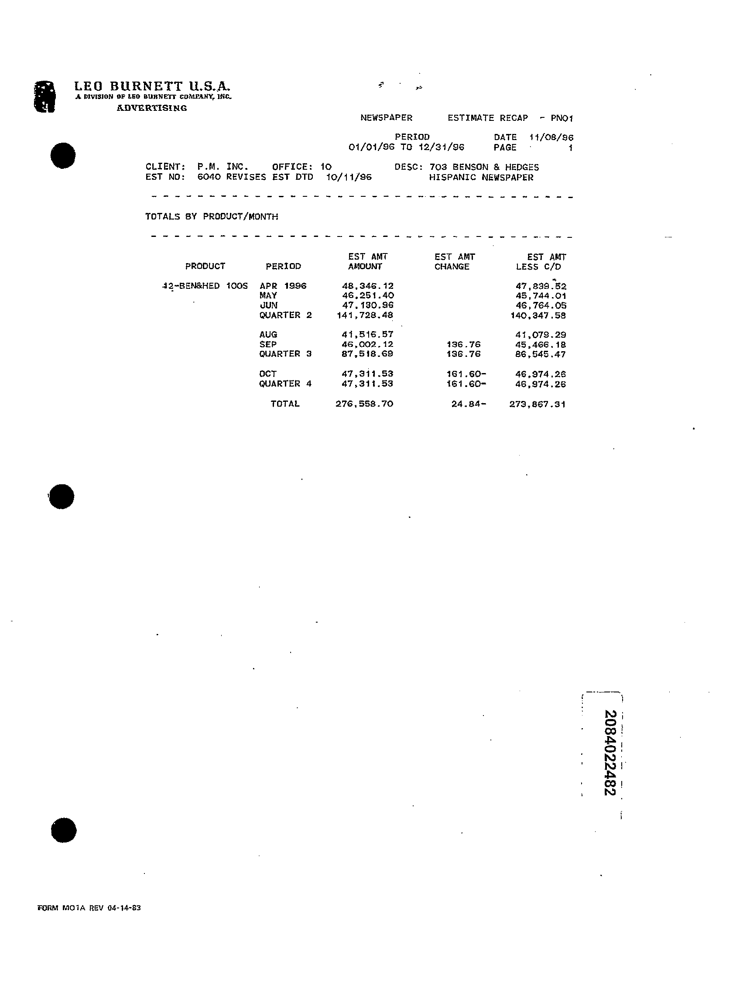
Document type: Invoice